Question: What is the assessed value of the property as noted in the document?
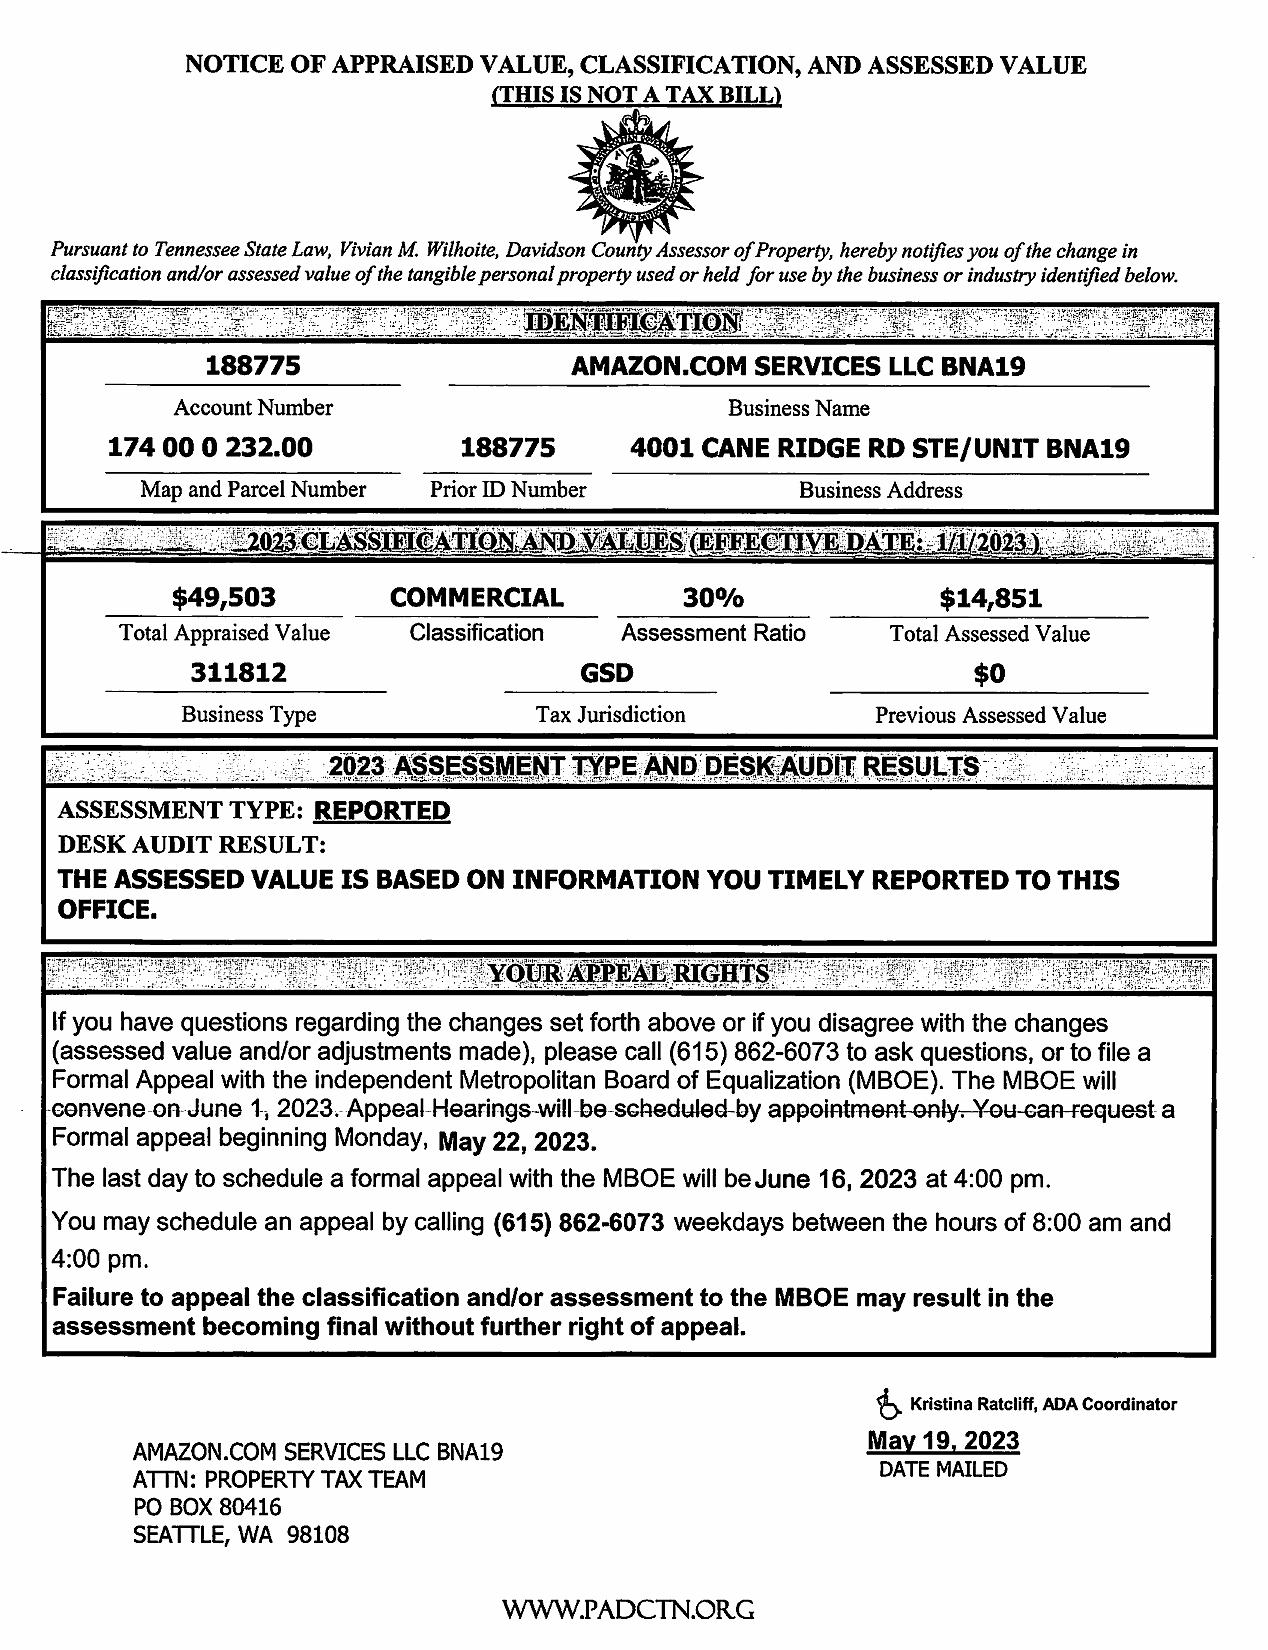
Answer: "$14,851 "